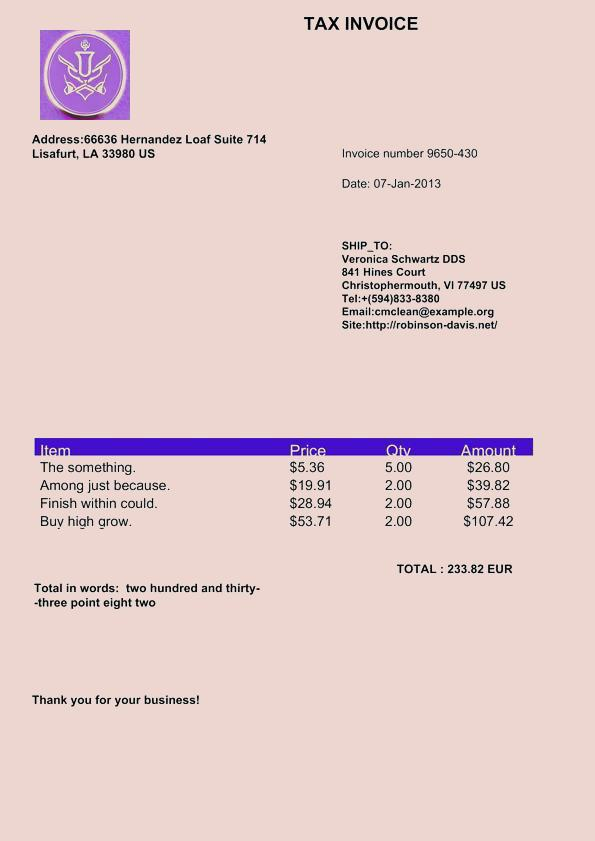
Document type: Invoice